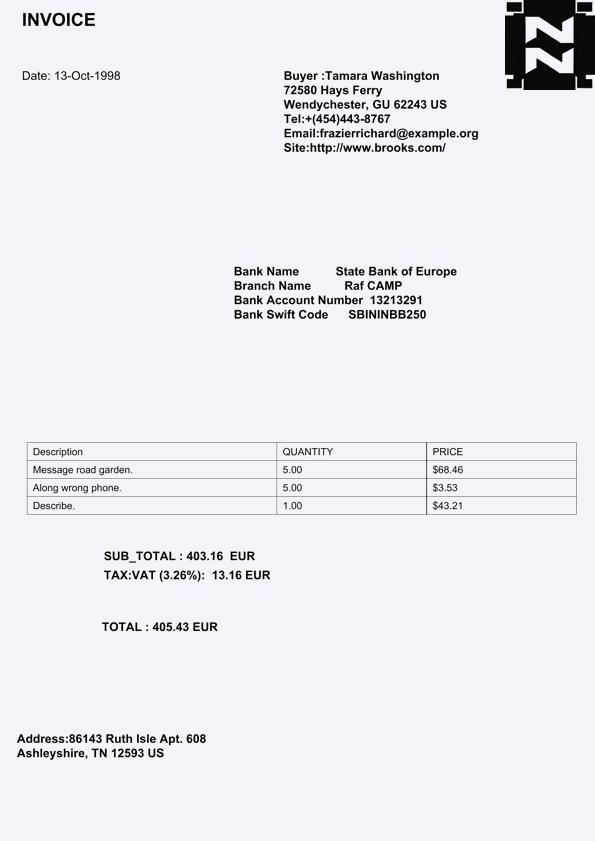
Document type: Invoice